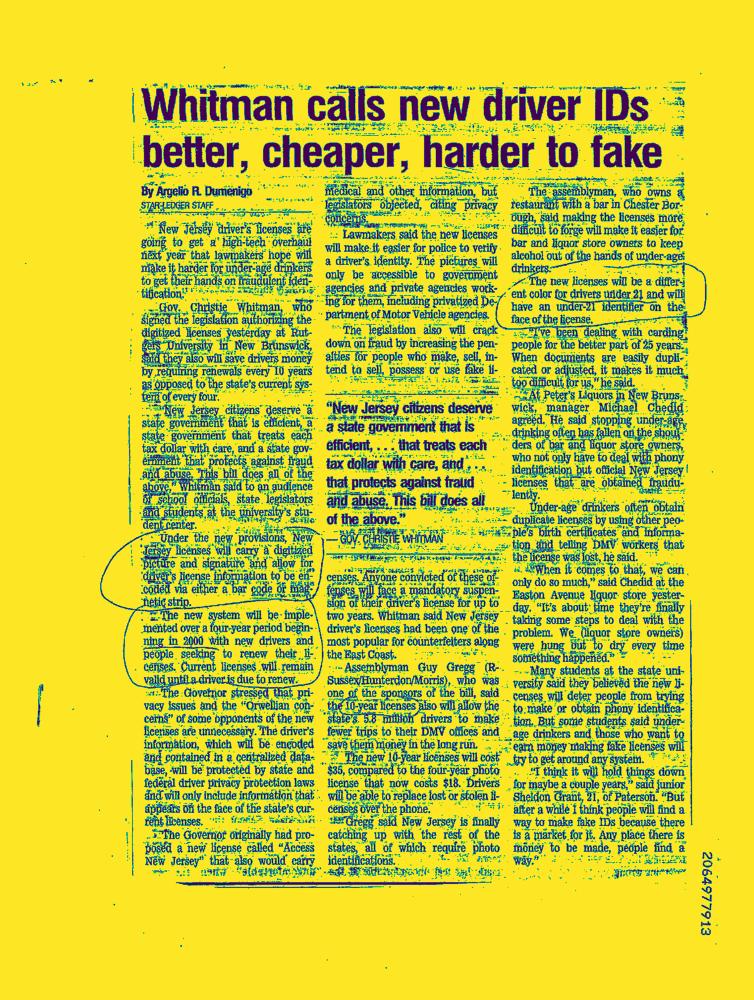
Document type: News-Article